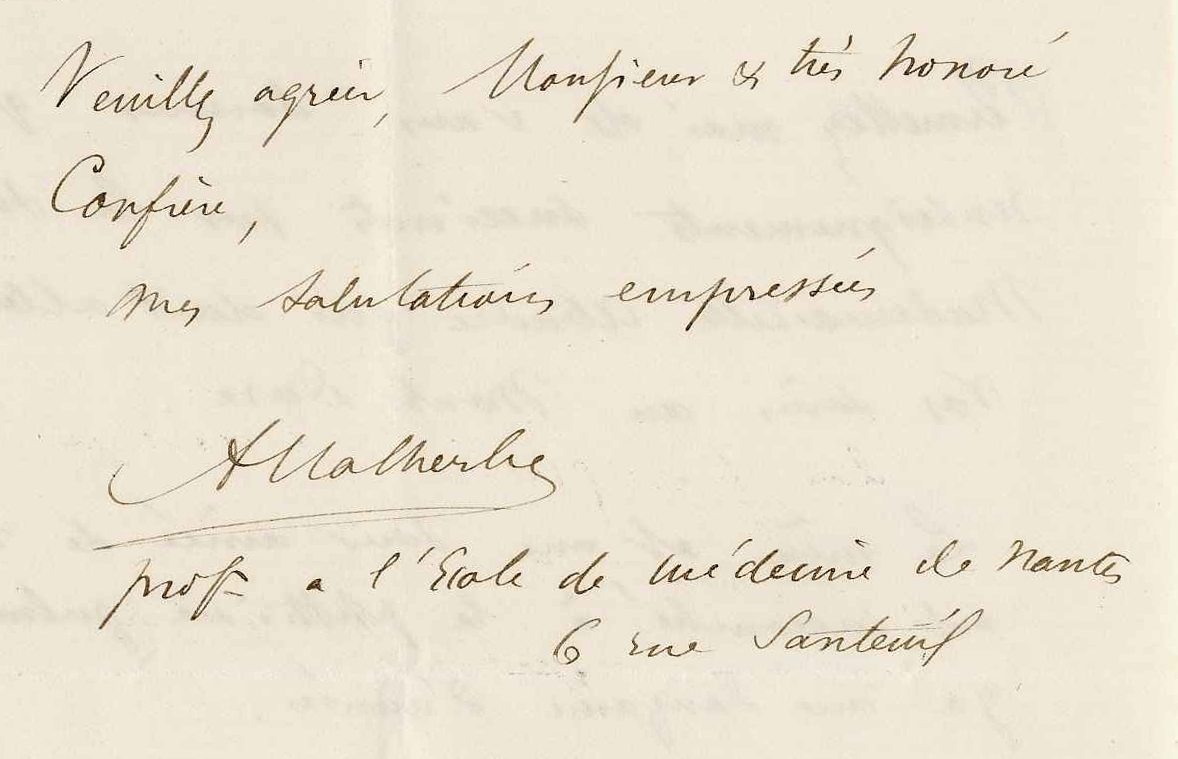
Signature of: albert malherbe